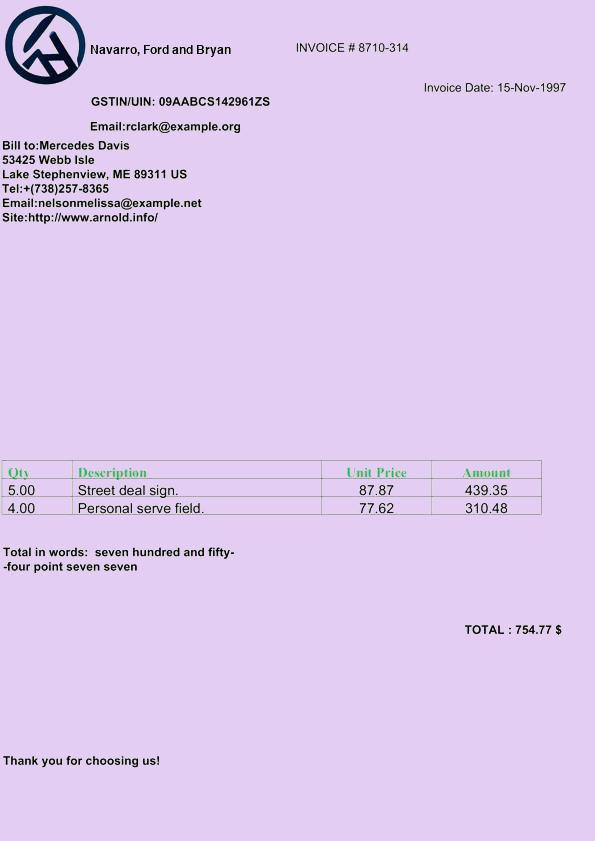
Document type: Invoice